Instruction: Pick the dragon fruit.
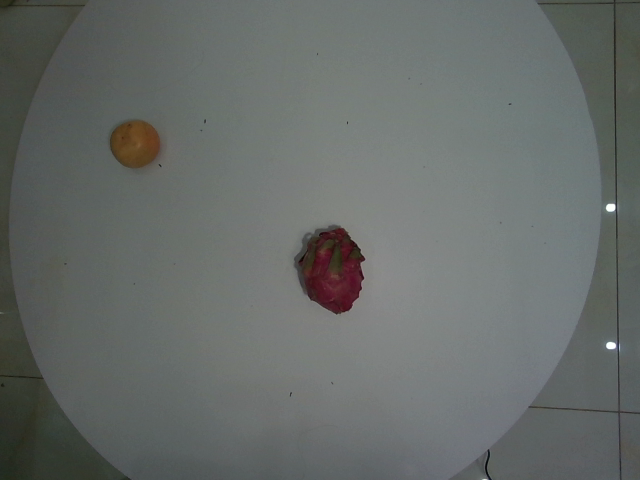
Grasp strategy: vertical